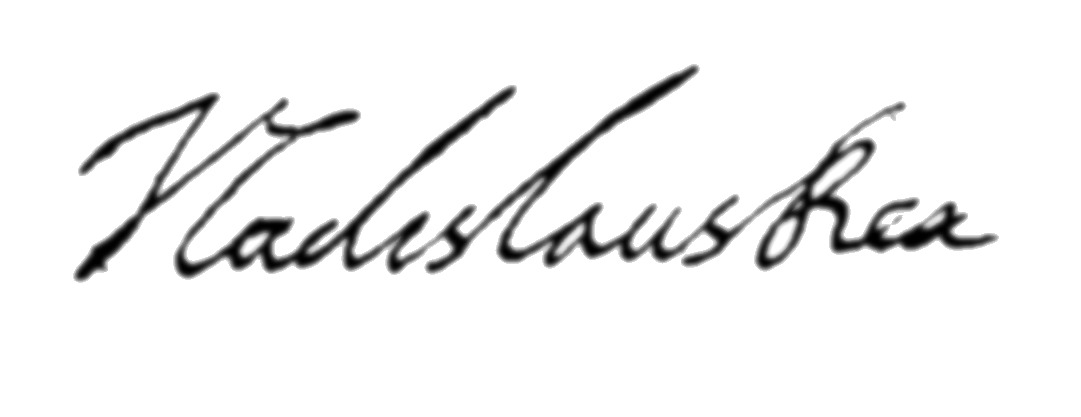
Signature of: władysław iv vasa